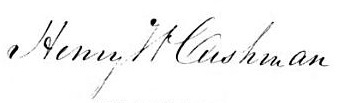
Signature of: henry w cushman